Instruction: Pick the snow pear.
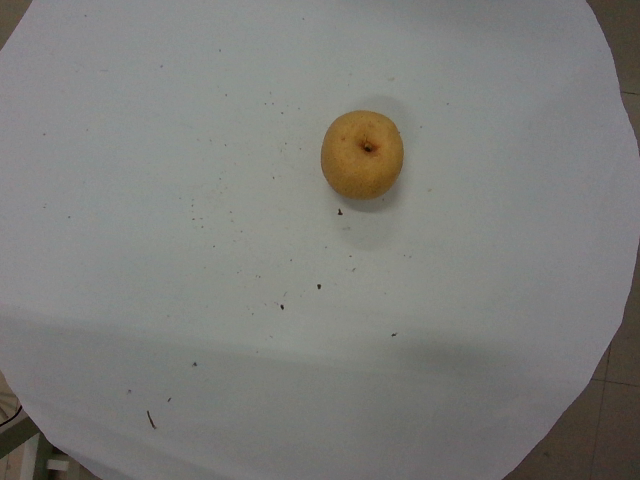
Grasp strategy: vertical